Question: Talk about the condition:
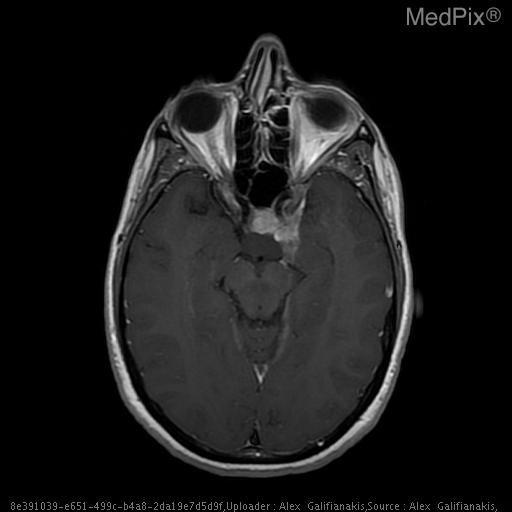
Answer: The disease is discussed as: Meningiomas are the most common extra-axial  tumor and the most common non-glial intracranial tumor.  They are normally solid, well-marginated benign lesions originating from the meninges accounting for 15- 20% of adult brain tumors.  The most common locations include the bilateral convexities, parasagittal regions, parafalcine, sphenoid wing, olfactory groove, and suprasellar region.  The typical appearance of a meningioma is a homogeneous solid tumor.  Nonenhanced computed tomography demonstrates a homogeneous mass that is isodense to intracranial parenchyma. Contrast enhanced scans demonstrate diffusely homogeneous enhancement. MRI is typically isointense to relatively hypointense on T1 weighted images. T2 weighted images generally demonstrate slightly increased signal intensity in relationship to the contiguous gray matter. Gadolinium enhanced MR images demonstrate intense uniform enhancement.  Although meningiomas are histologically benign, they may invade surrounding structures including the dura and bony structures.  On rare occasions, the meningioma may completely penetrate the calvarium to invade the scalp. Meningiomas may occasionally present atypical imaging features such as those seen in cystic, lipoblastic, or angioblastic meningiomas.  Peritumoral edema and ring enhancement may also be seen.